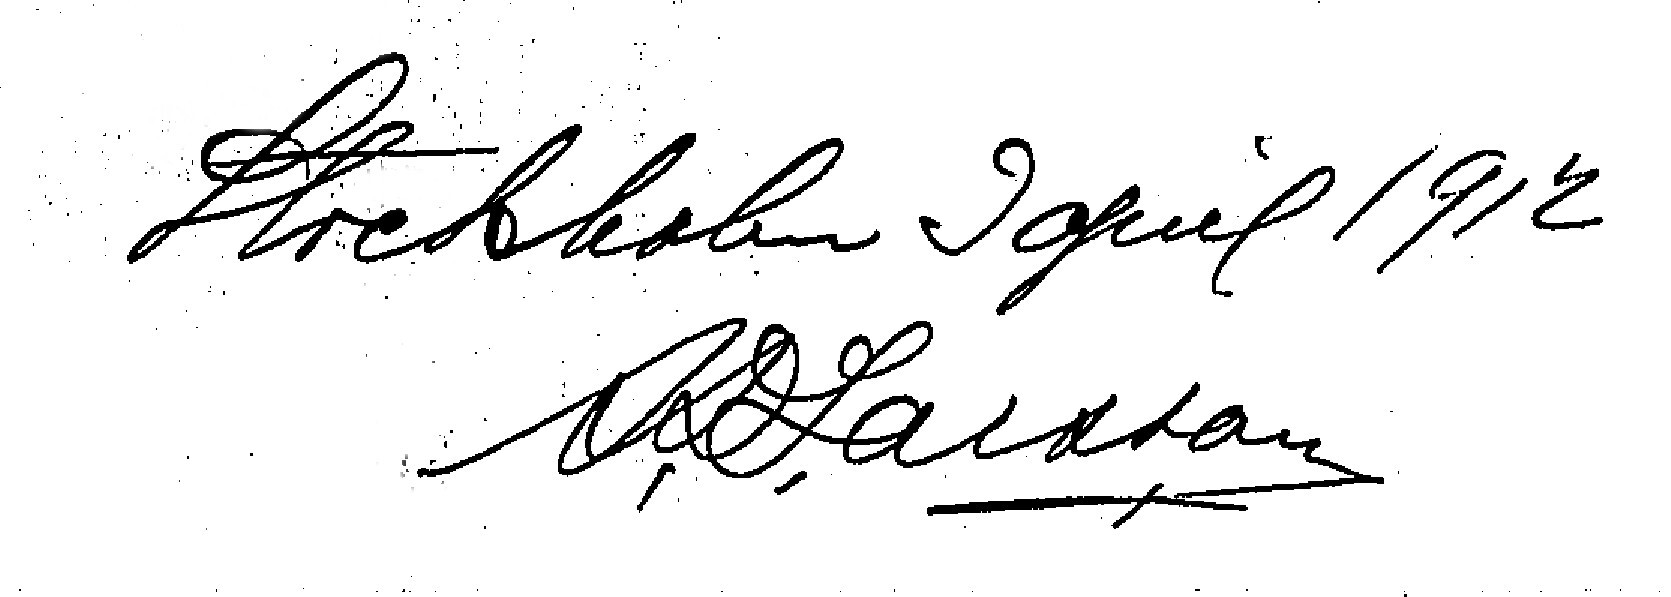
Signature of: sigfrid larsson